Question: What was observed in the imaging?
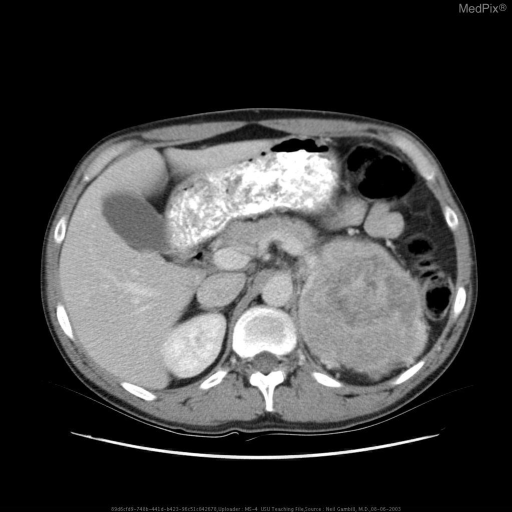
Answer: The imaging shows CT Chest Abd Pelvis with oral and IV contrast large soft tissue mass arising from left adrenal gland measuring 9.5 X 8.9 X 13cm in the oblique coronal, AP, and Craniocaudal dimensions.  Loss of tissue plane between tail of pancreas, spleen, and bowel. Large soft tissue mass arising from left adrenal gland measuring 9.5 X 8.9 X 13cm in the oblique coronal, AP, and Craniocaudal dimensions.  Loss of tissue plane between tail of pancreas, spleen, and bowel..